Question: What is the filing due date as per the document?
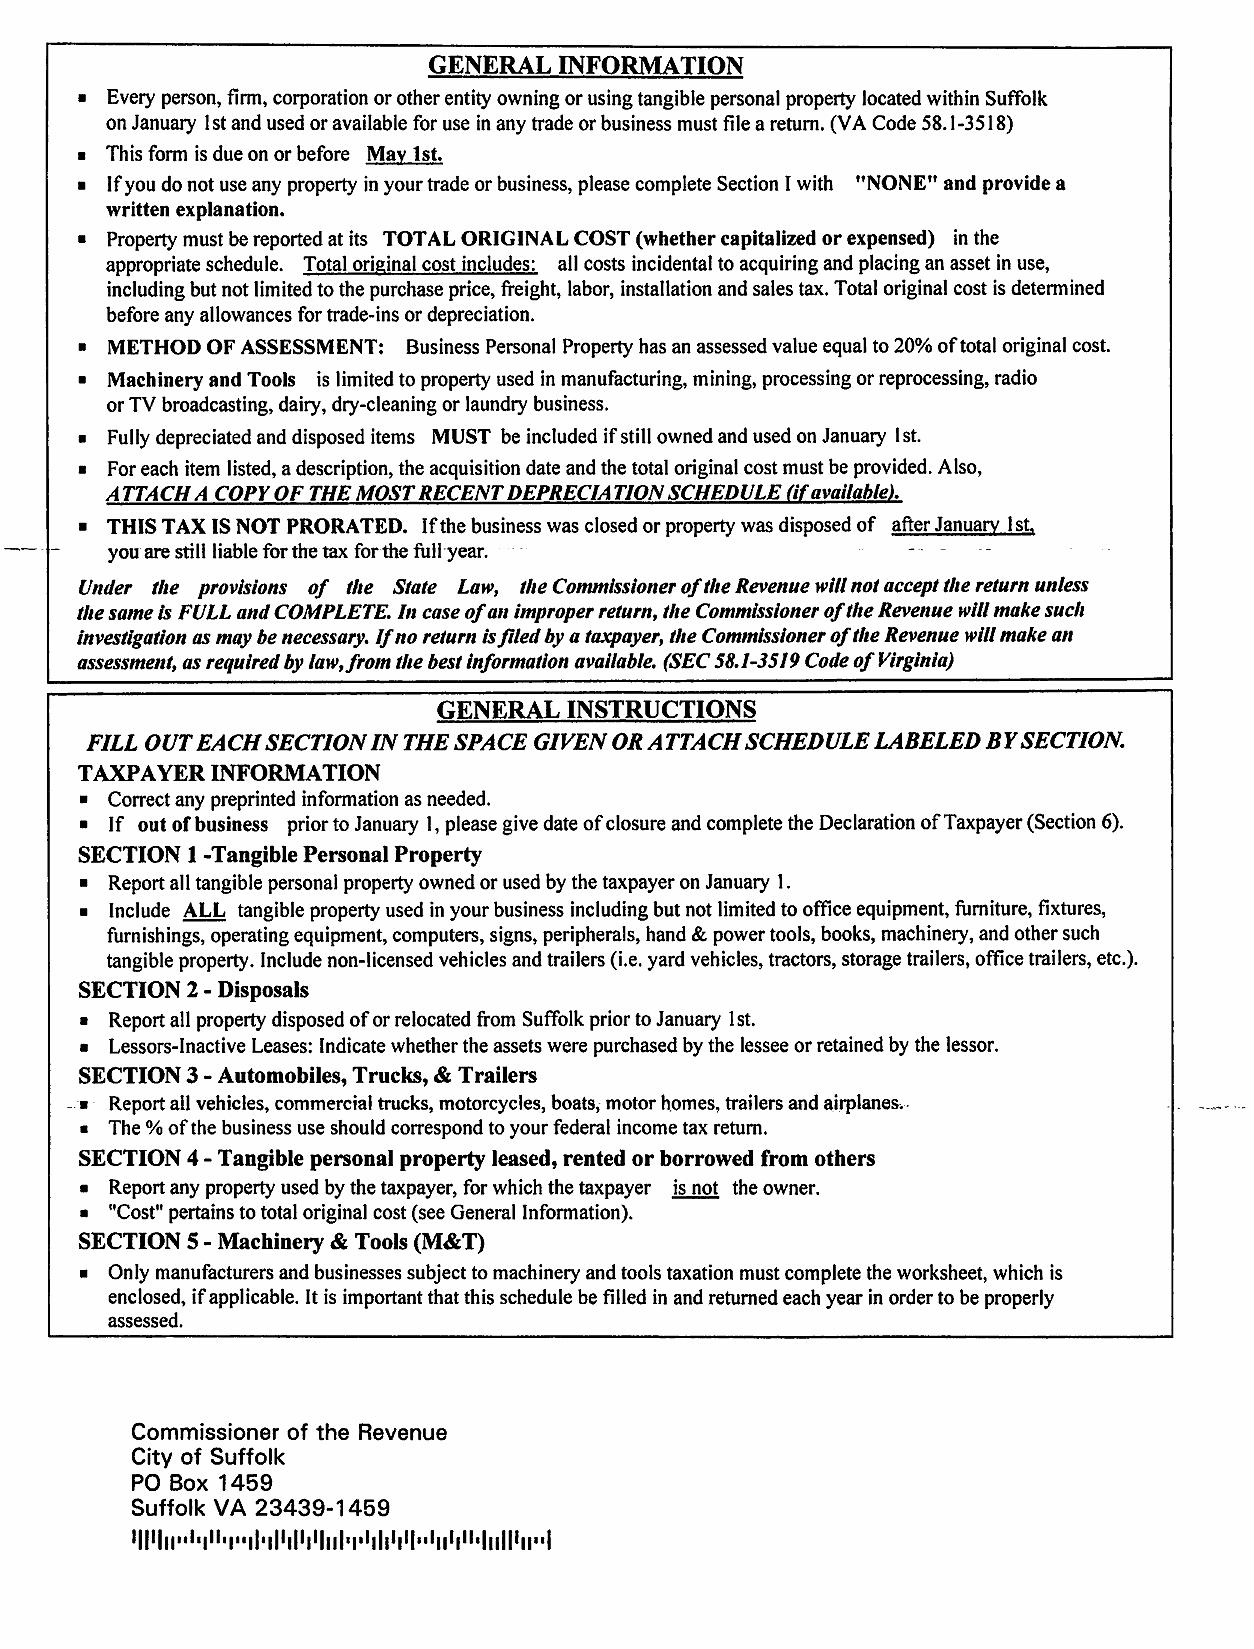
Answer: "May 1st"